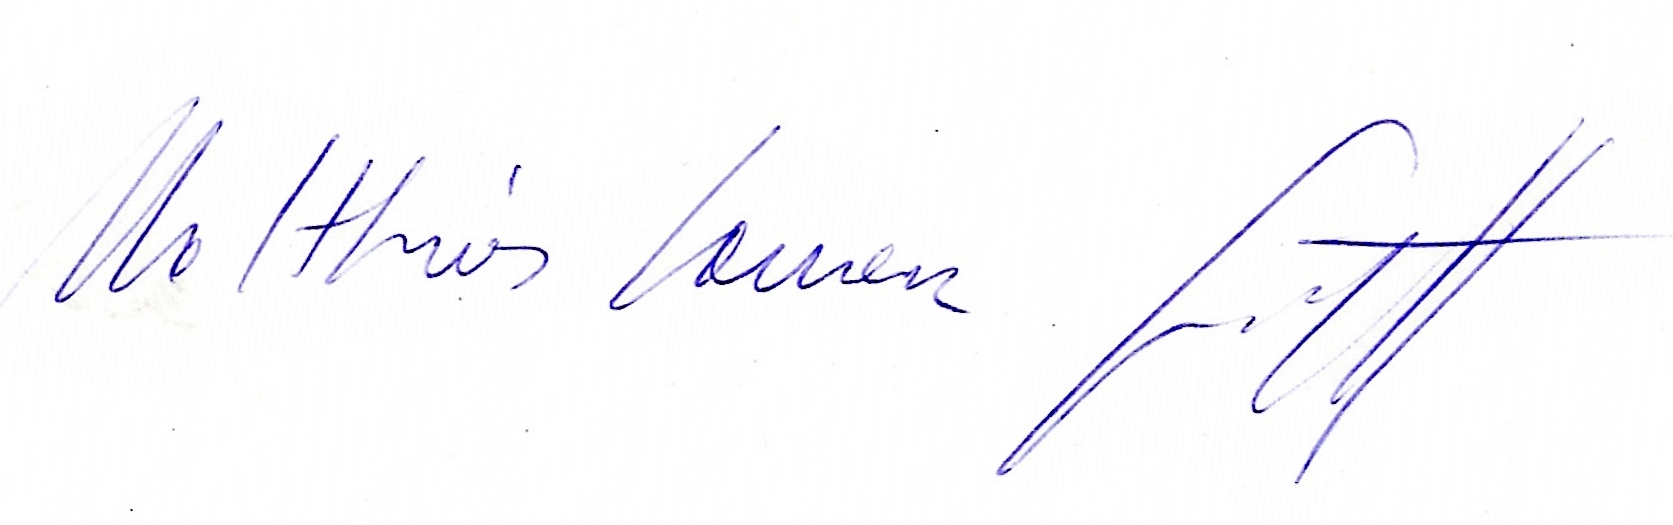
Signature of: matthias laurenz gräff